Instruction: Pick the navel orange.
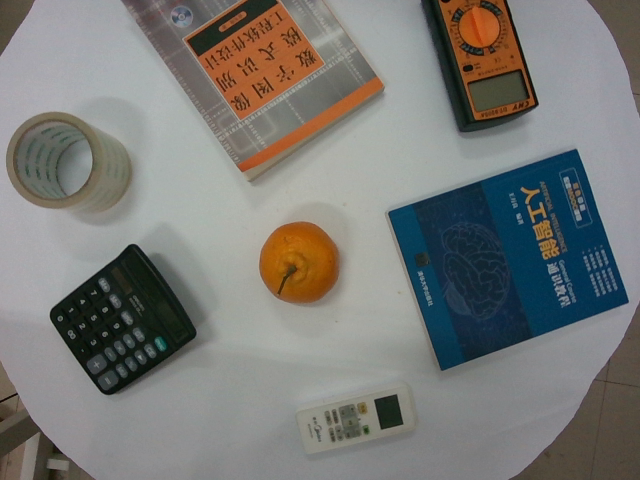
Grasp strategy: vertical